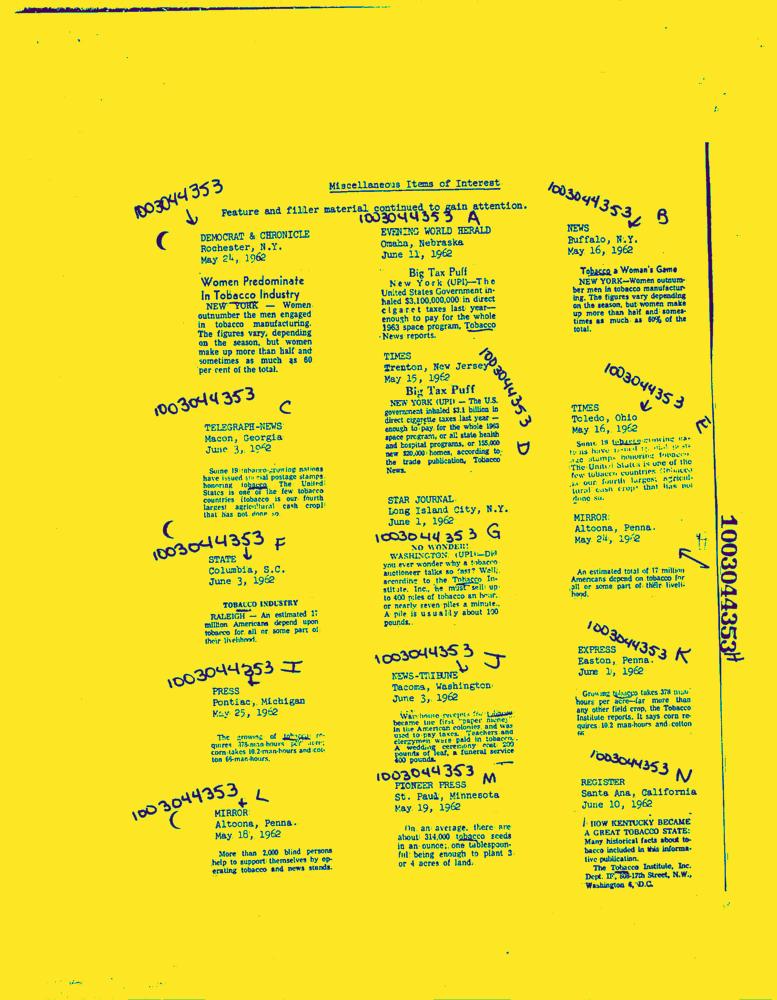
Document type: News-Article